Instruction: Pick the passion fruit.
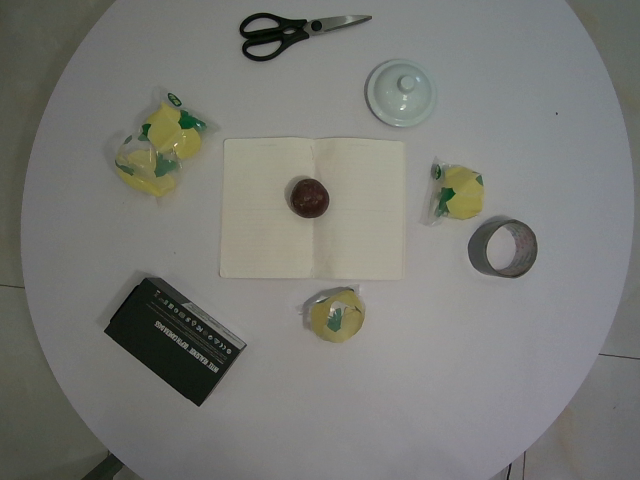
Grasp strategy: vertical